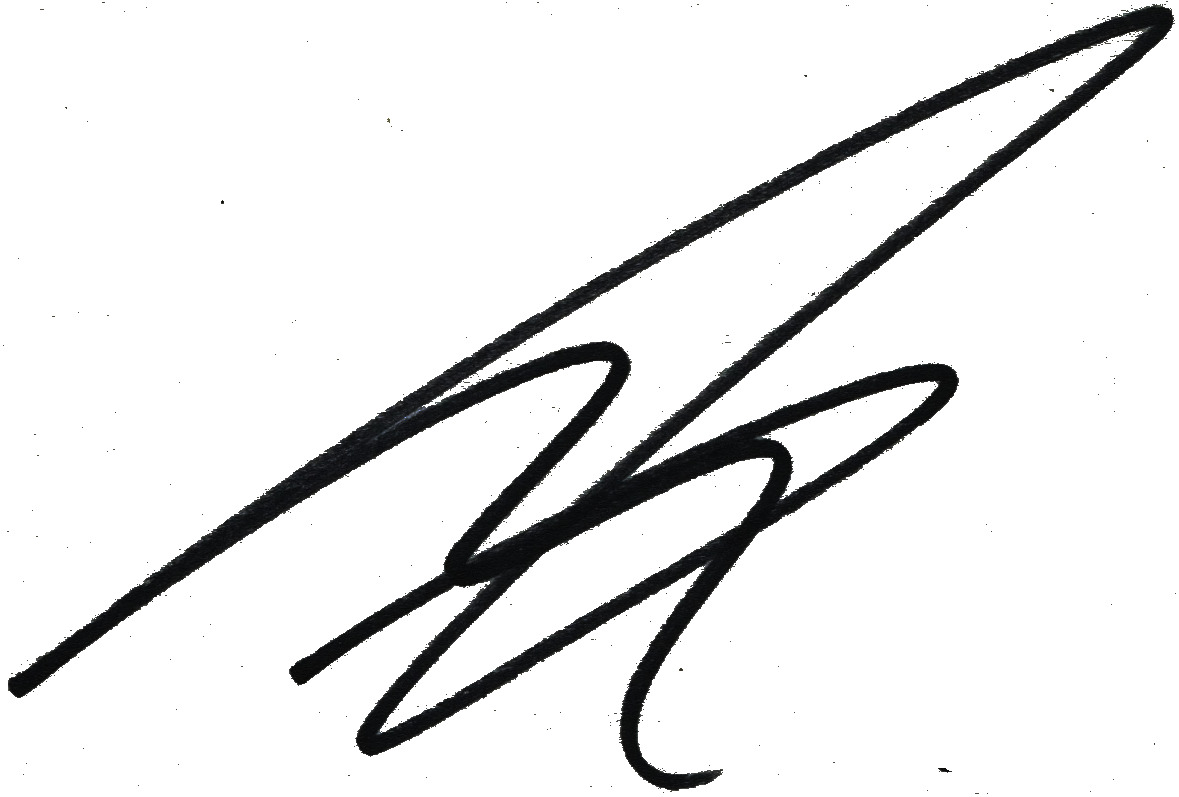
Signature of: dan wheldon